Question: What is the filing due date as per the document?
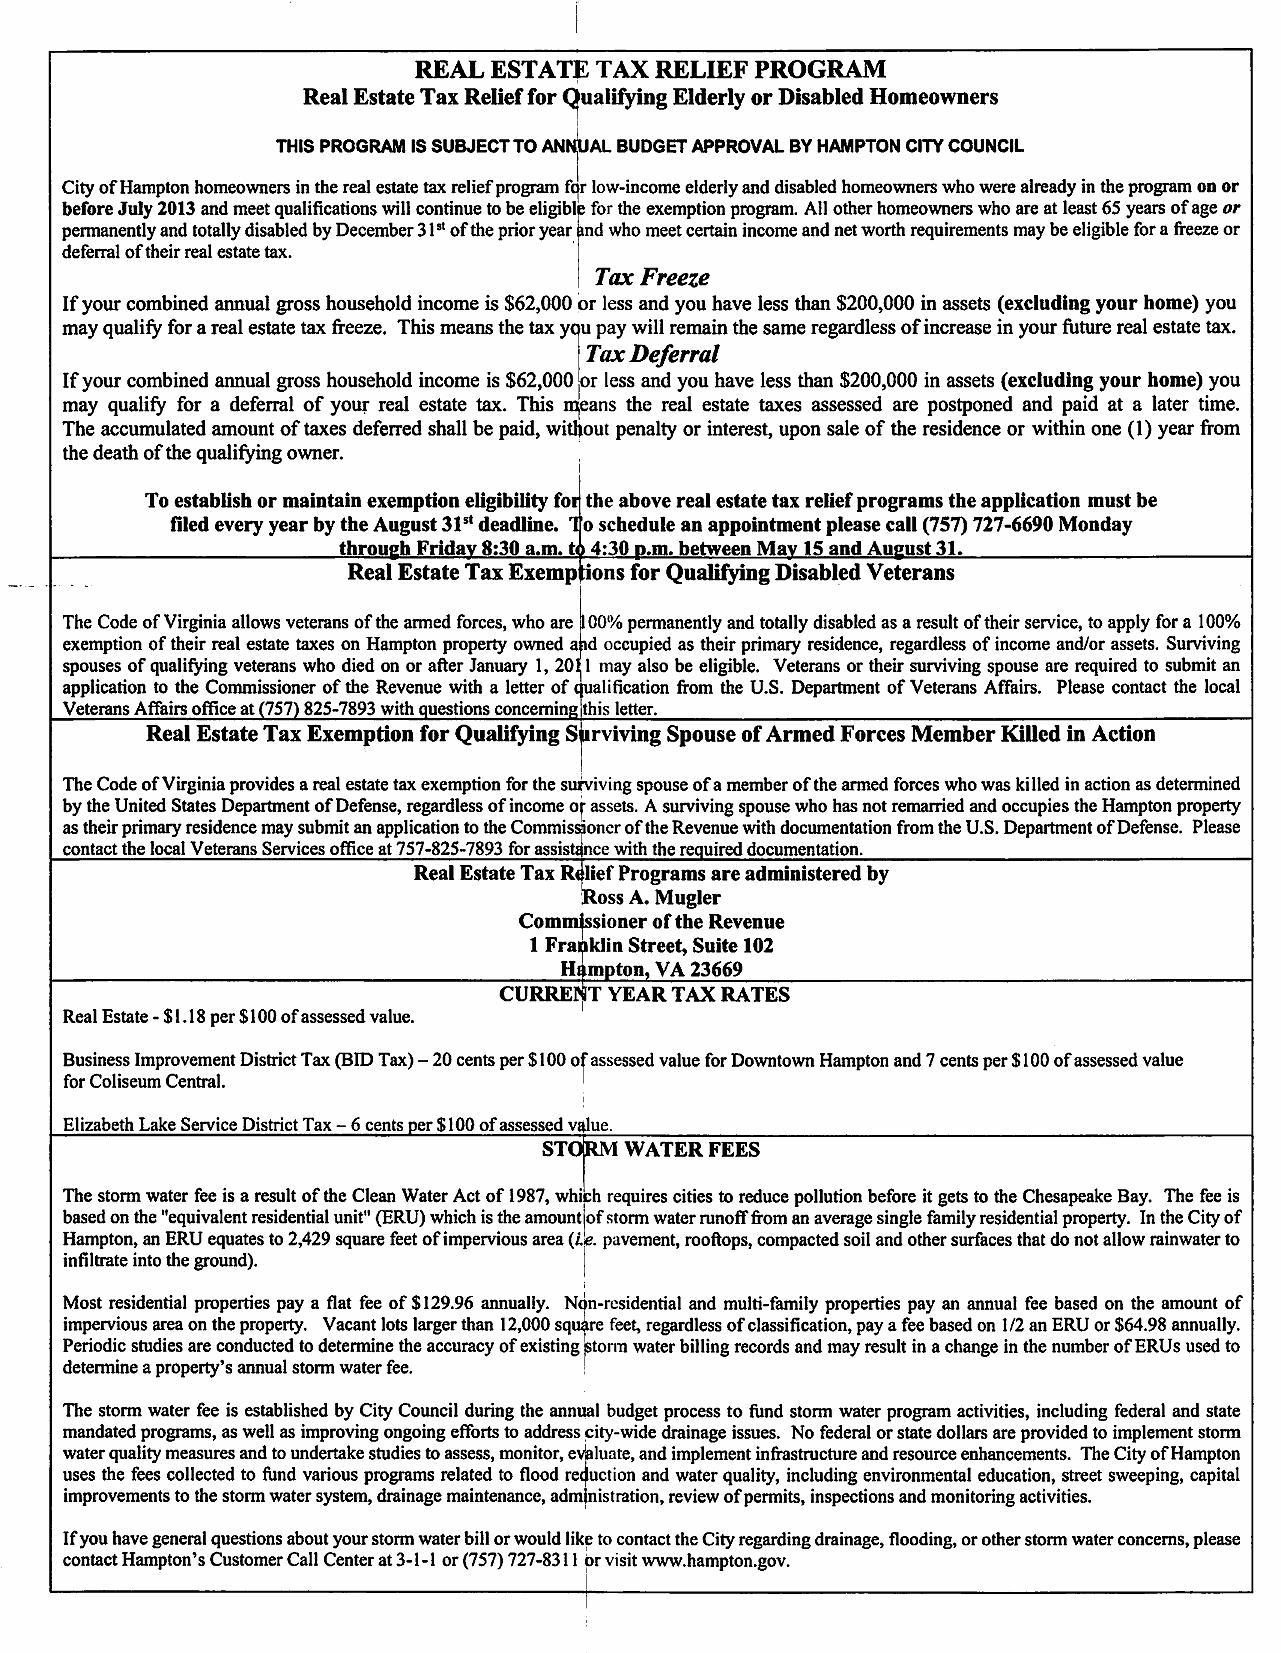
Answer: "August 31st"